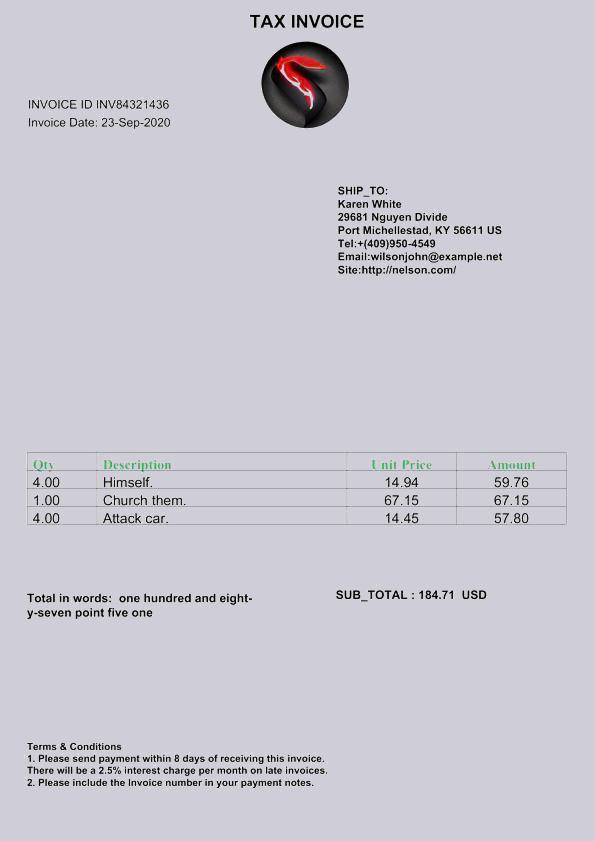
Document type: Invoice